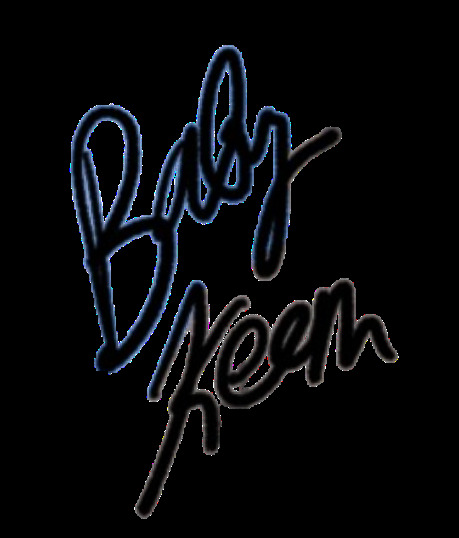
Signature of: baby keem